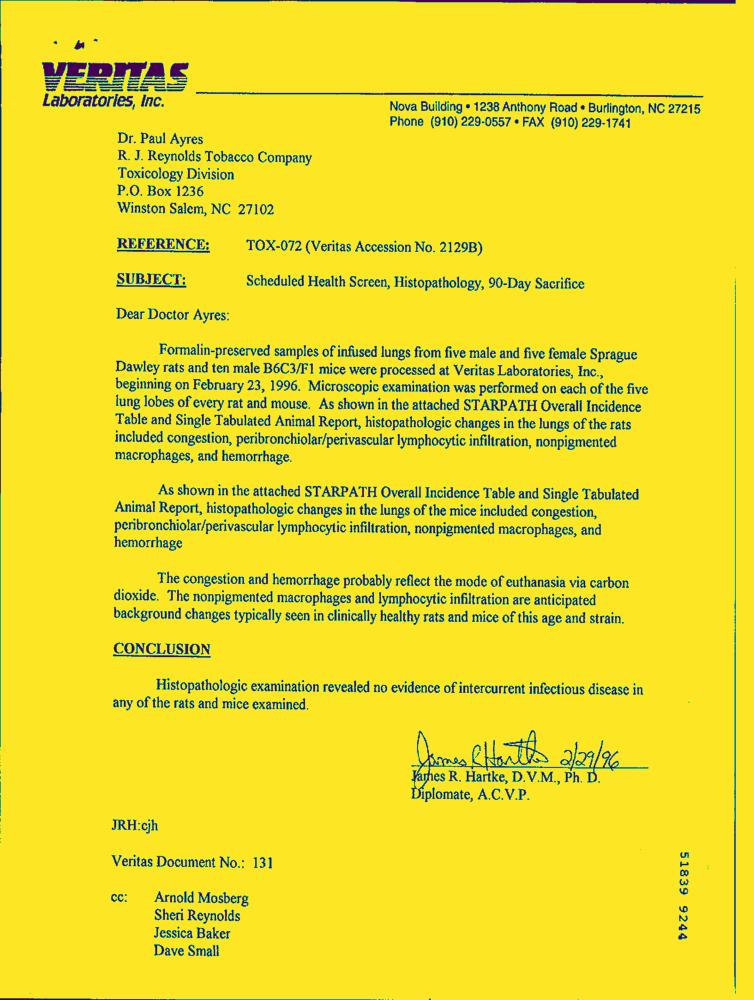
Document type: Letter-Doc